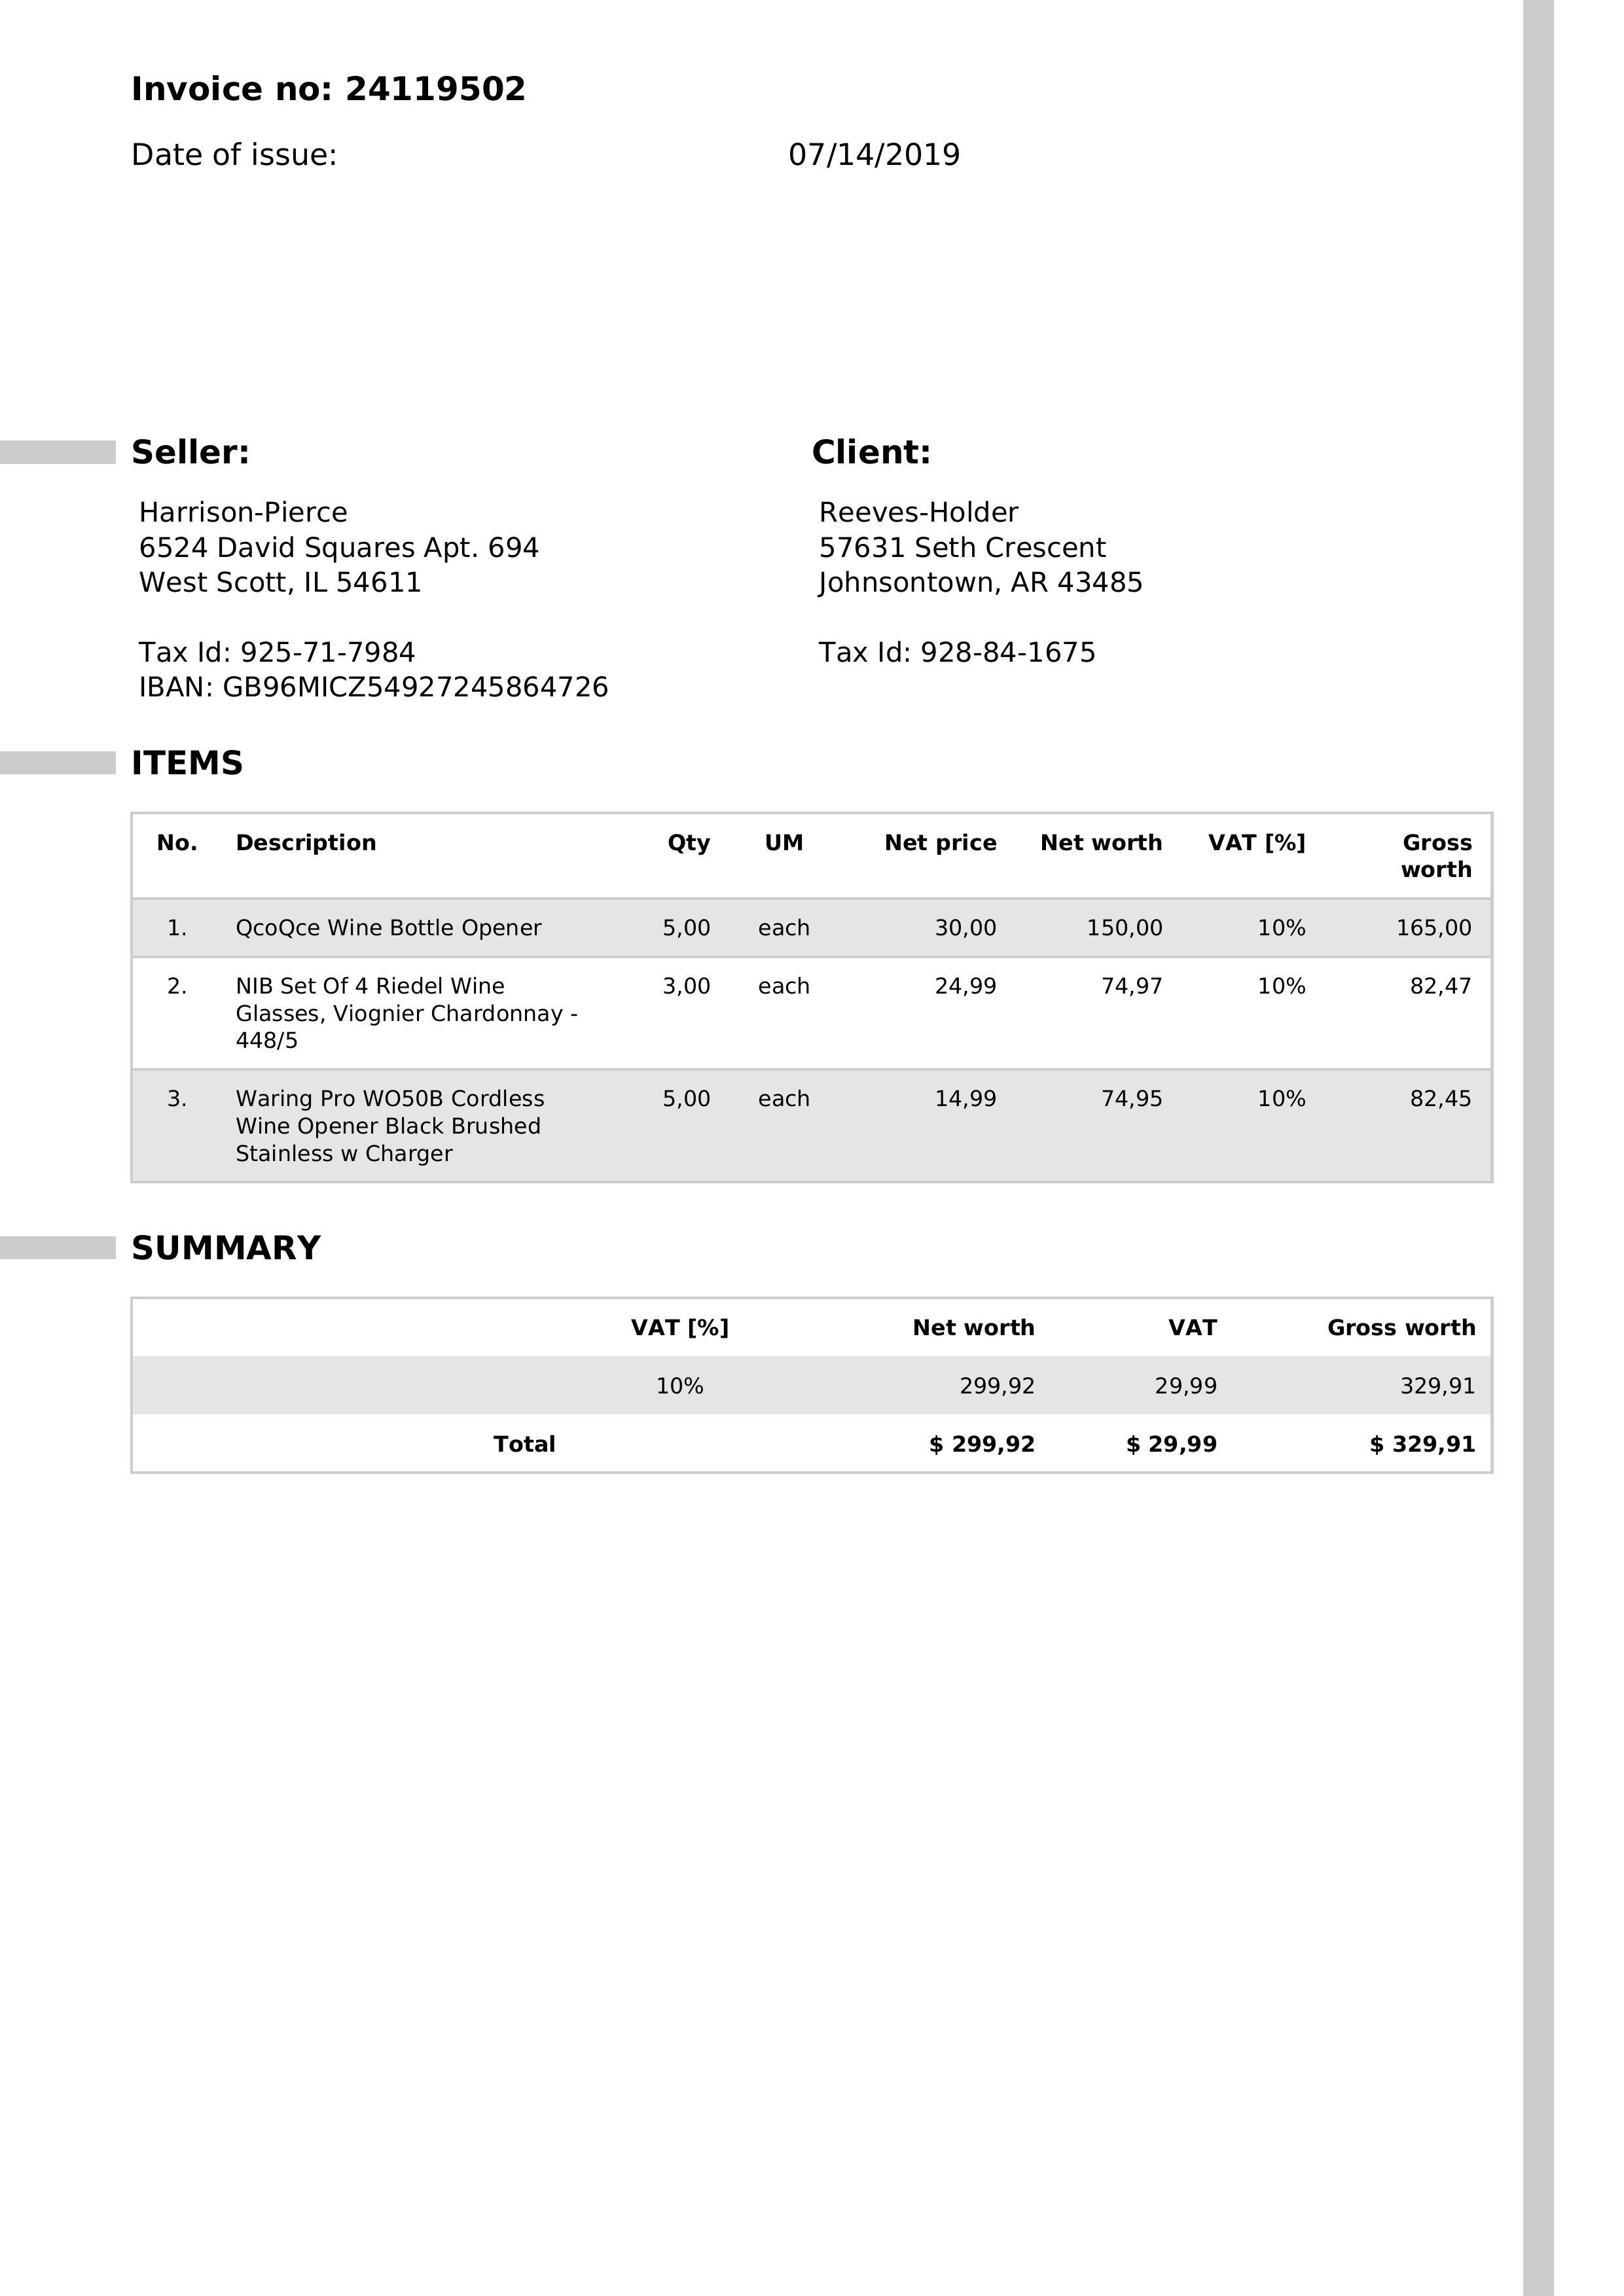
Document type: Invoice